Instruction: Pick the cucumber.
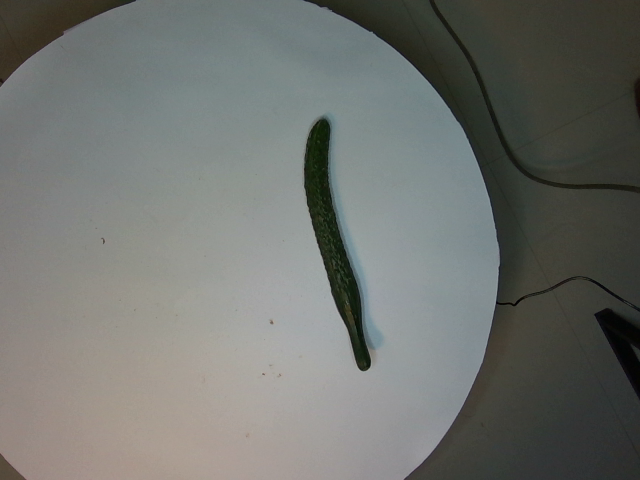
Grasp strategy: vertical